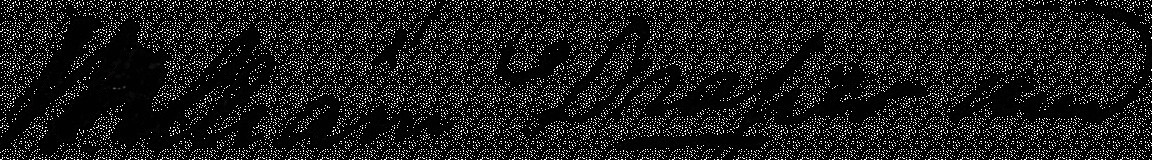
Signature of: william draper jr